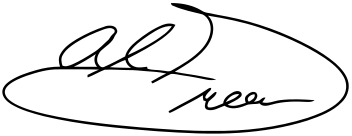
Signature of: al green